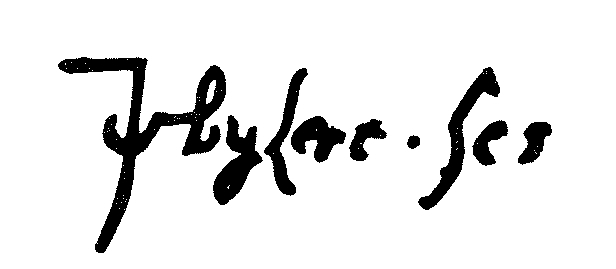
Signature of: jan van bijlert